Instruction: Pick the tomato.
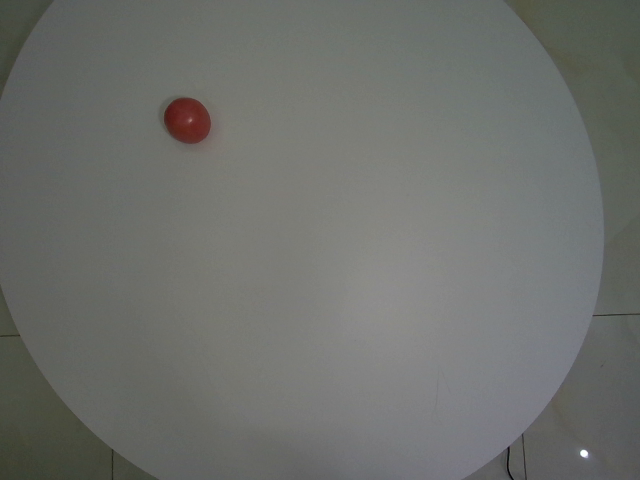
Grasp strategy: vertical